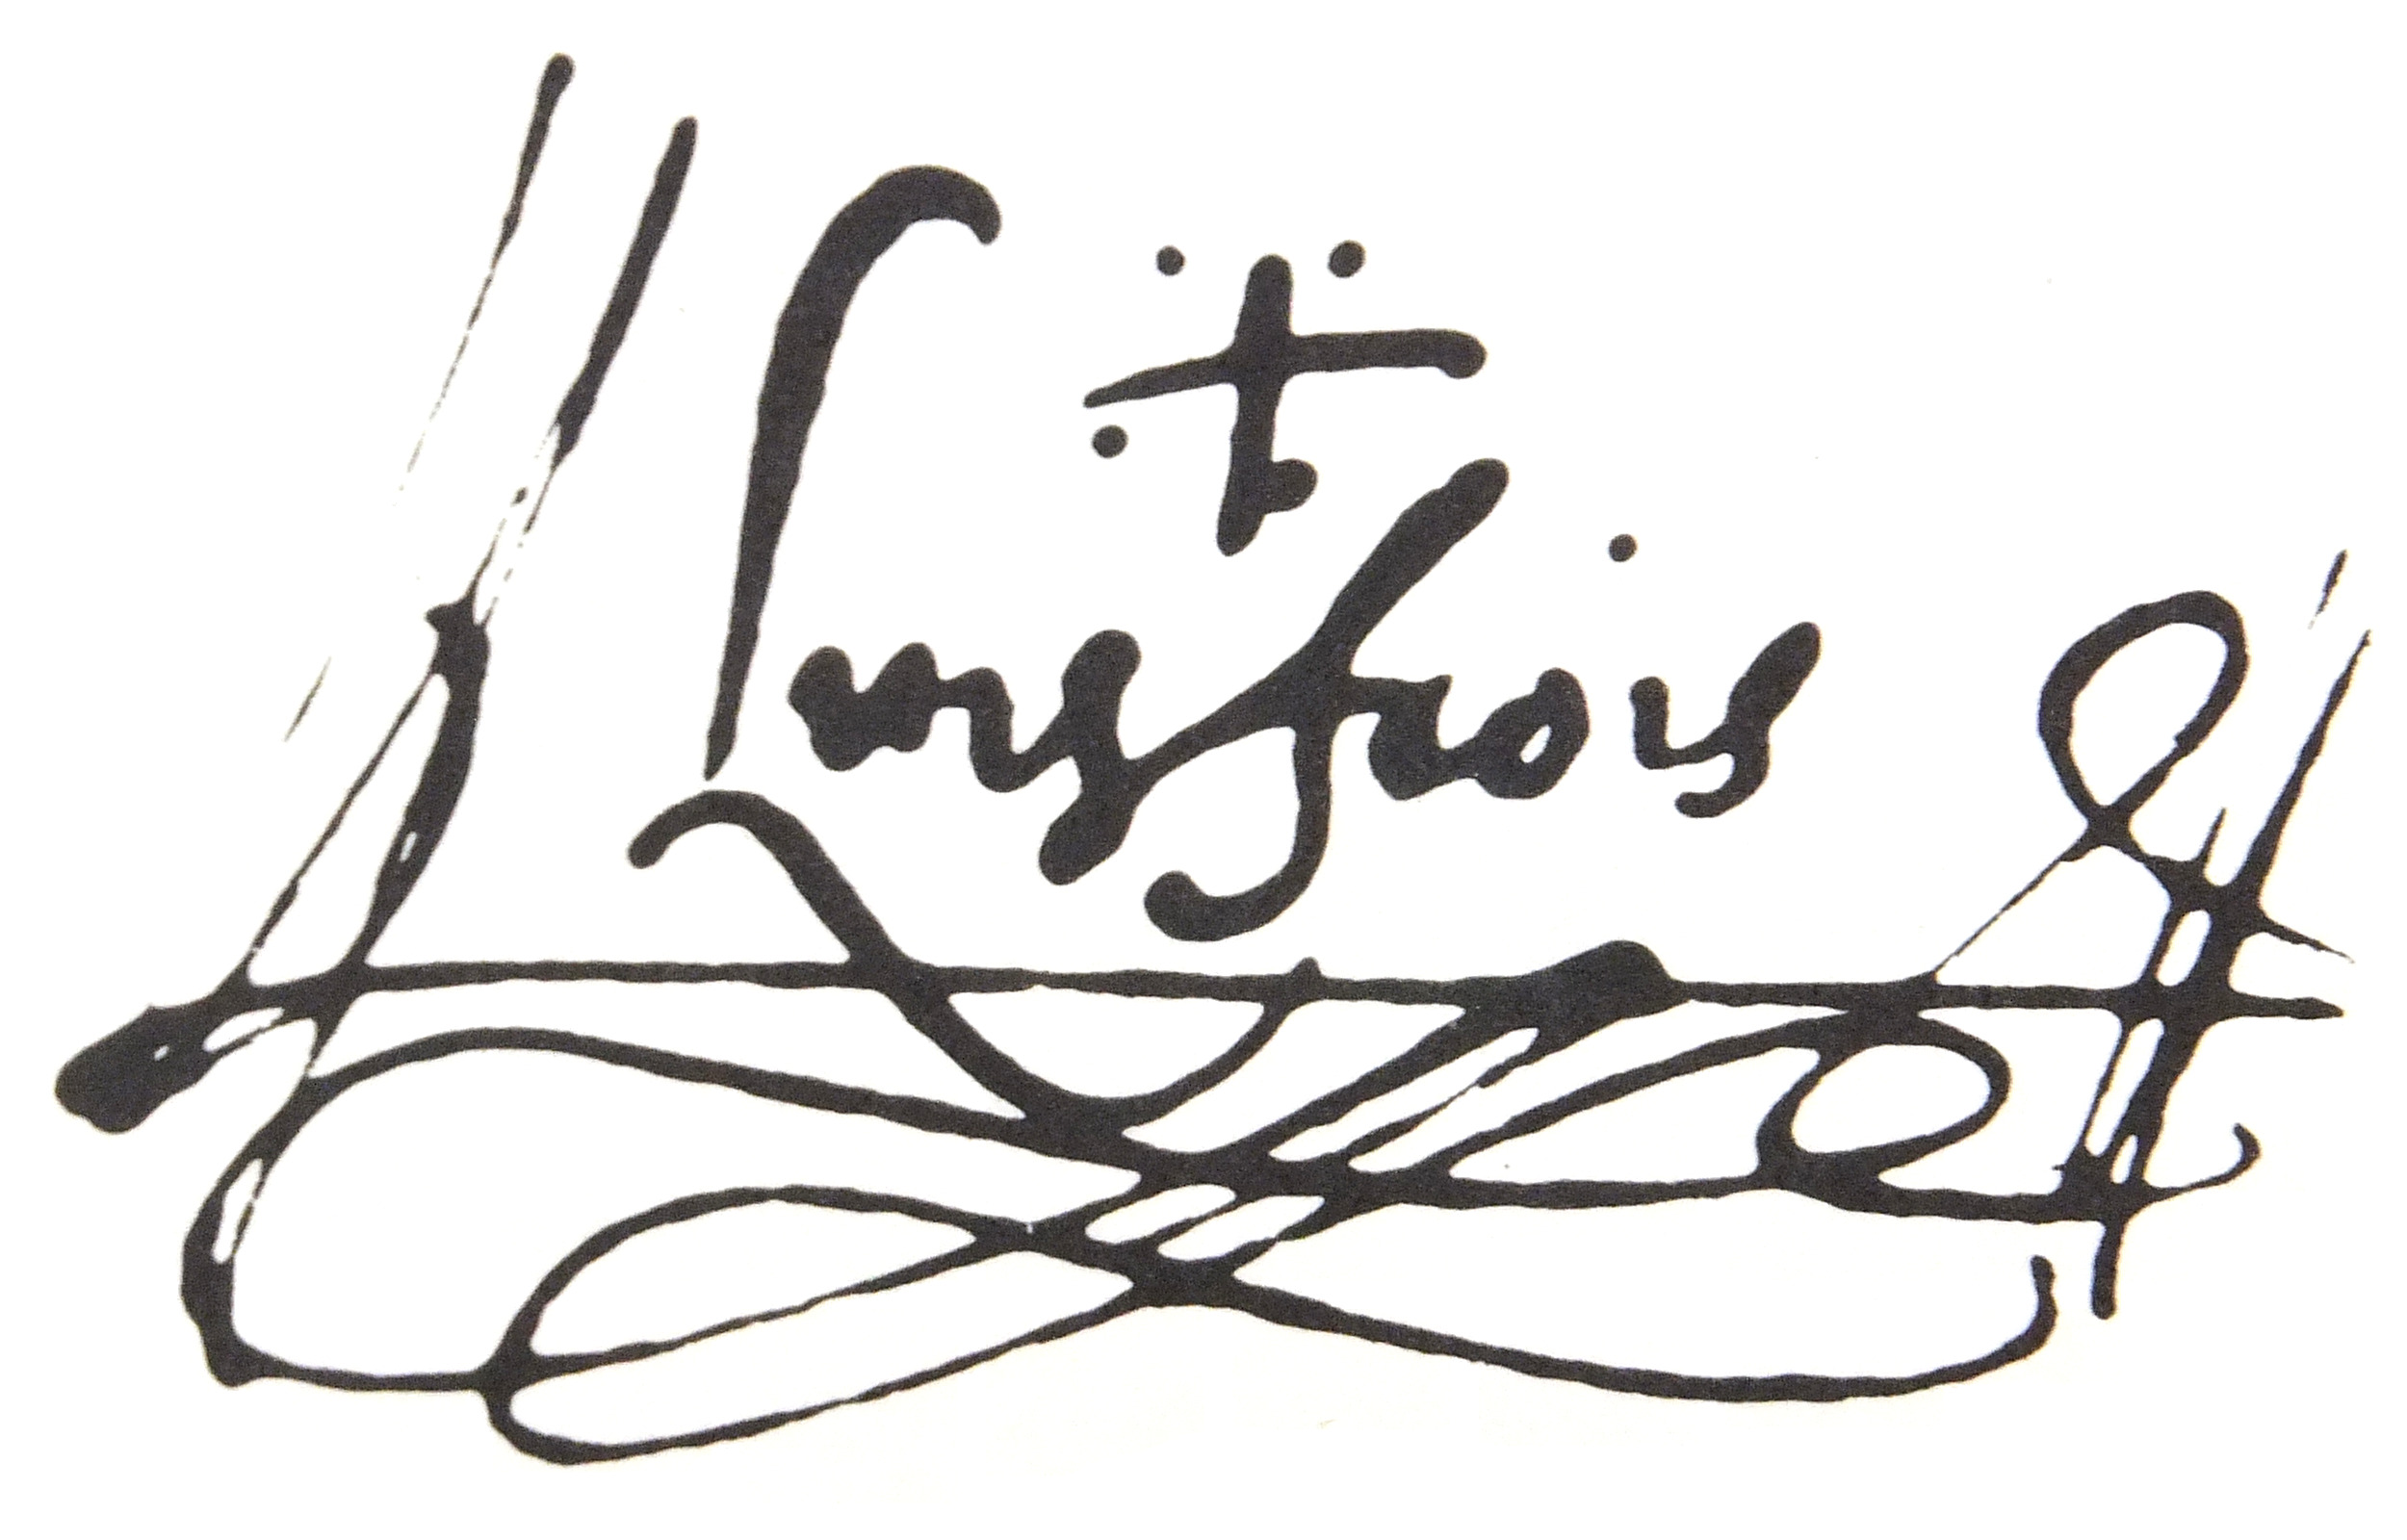
Signature of: luís fróis